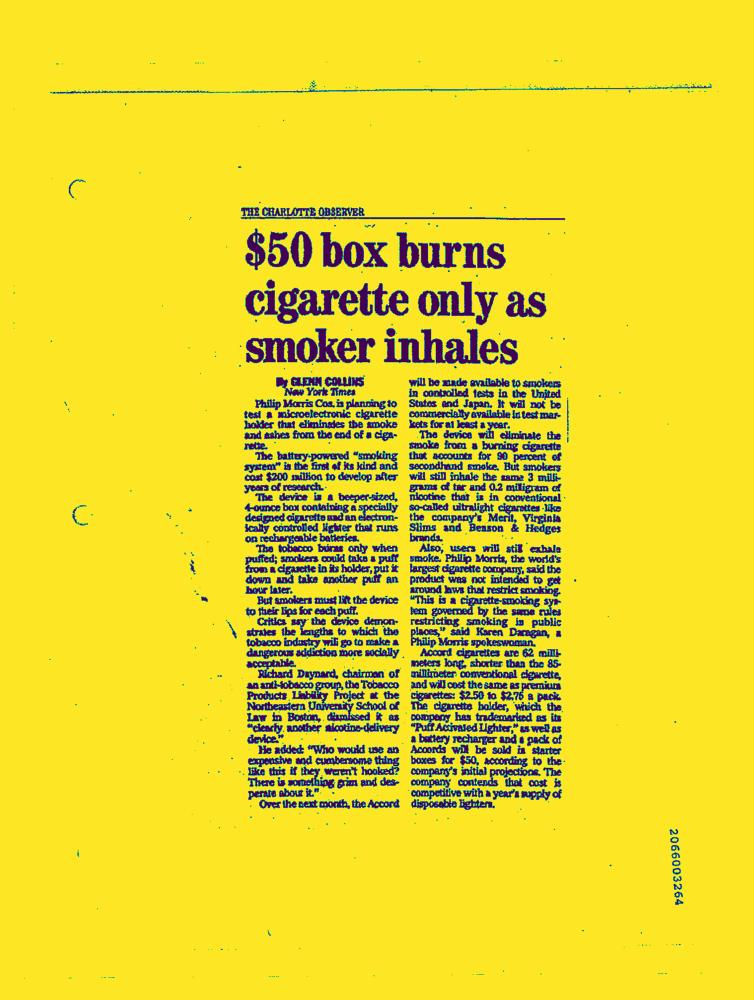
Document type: News-Article